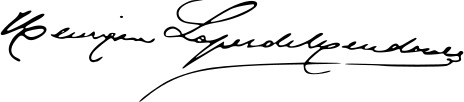
Signature of: henrique lopes de mendonça